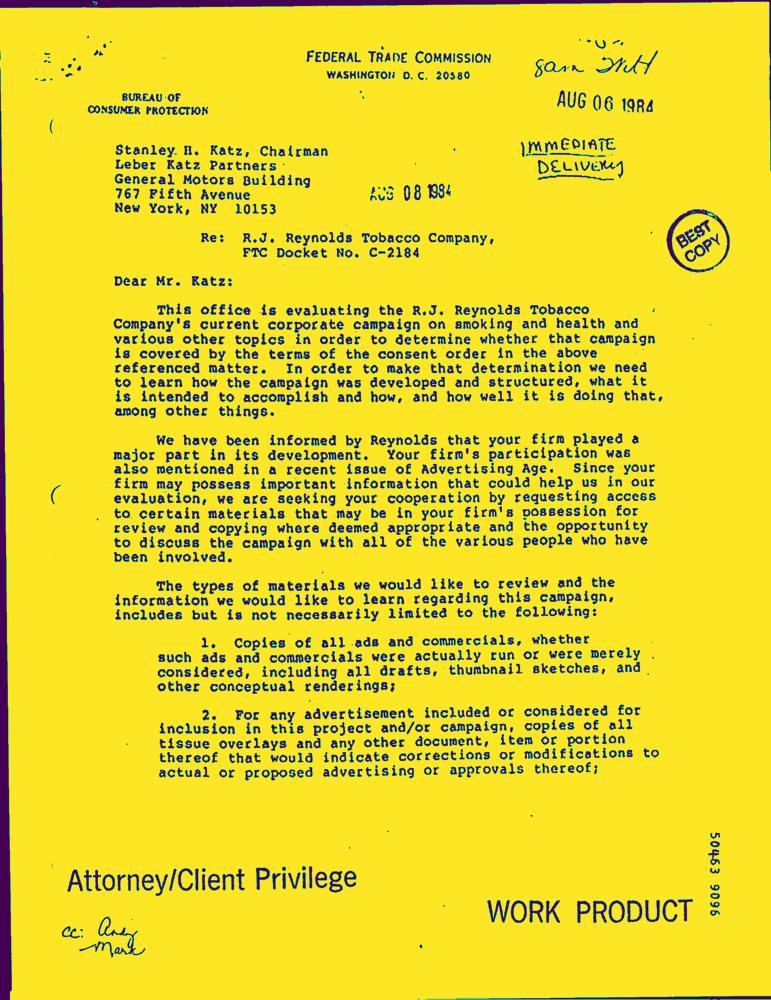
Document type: Letter-Doc